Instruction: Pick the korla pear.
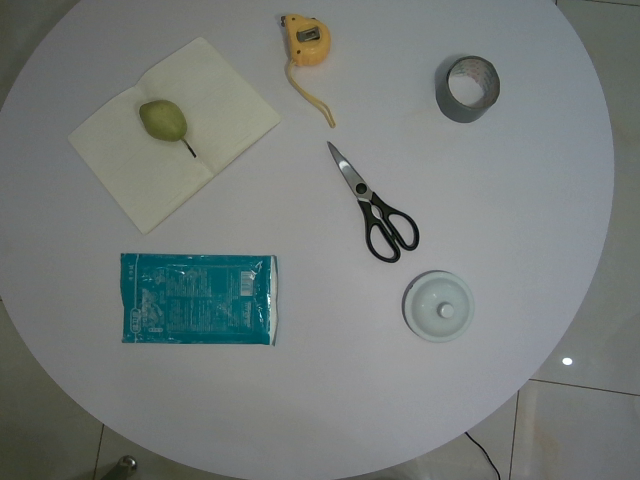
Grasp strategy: vertical